Question: What appears to be the issue?
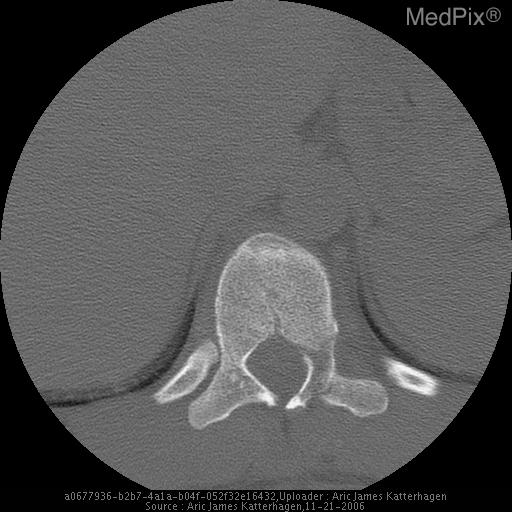
Answer: The findings suggest T11 Fracture of vertebral body, posterior elements, and widened interspinous space
T11 abnormal Hyperintense signal and compression on T1 MRI. Fracture of T11 – CT image 2 of 6. The patient might have a history of 21 year old man with back pain after a motor vehicle accident..